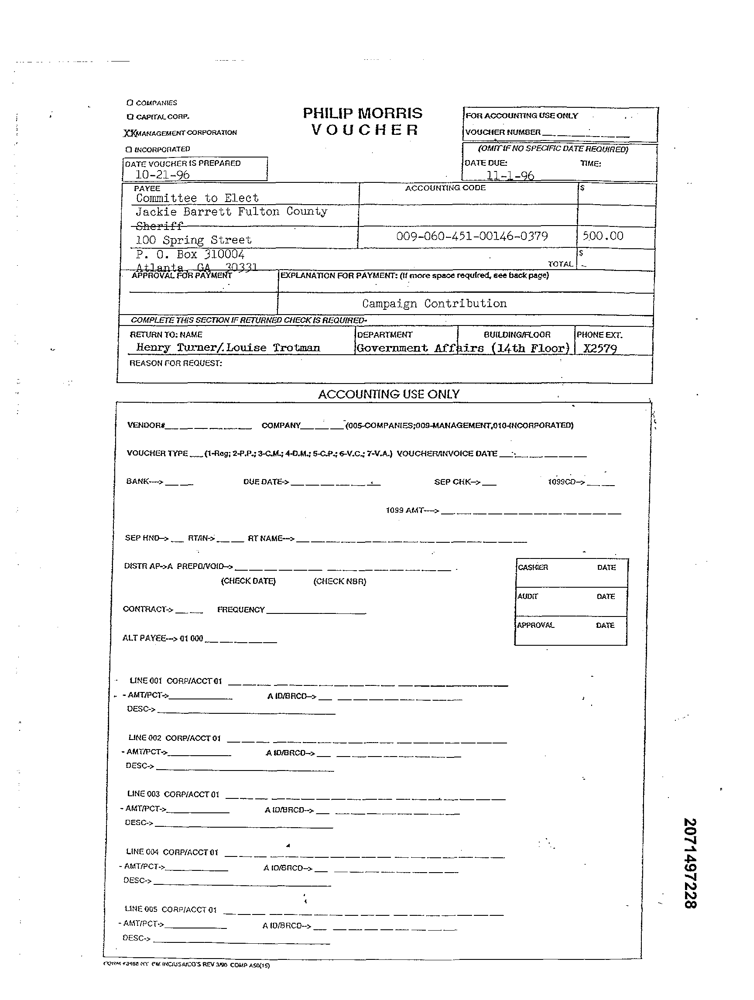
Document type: Invoice